Question: What jurisdiction, city, or county is the document associated with?
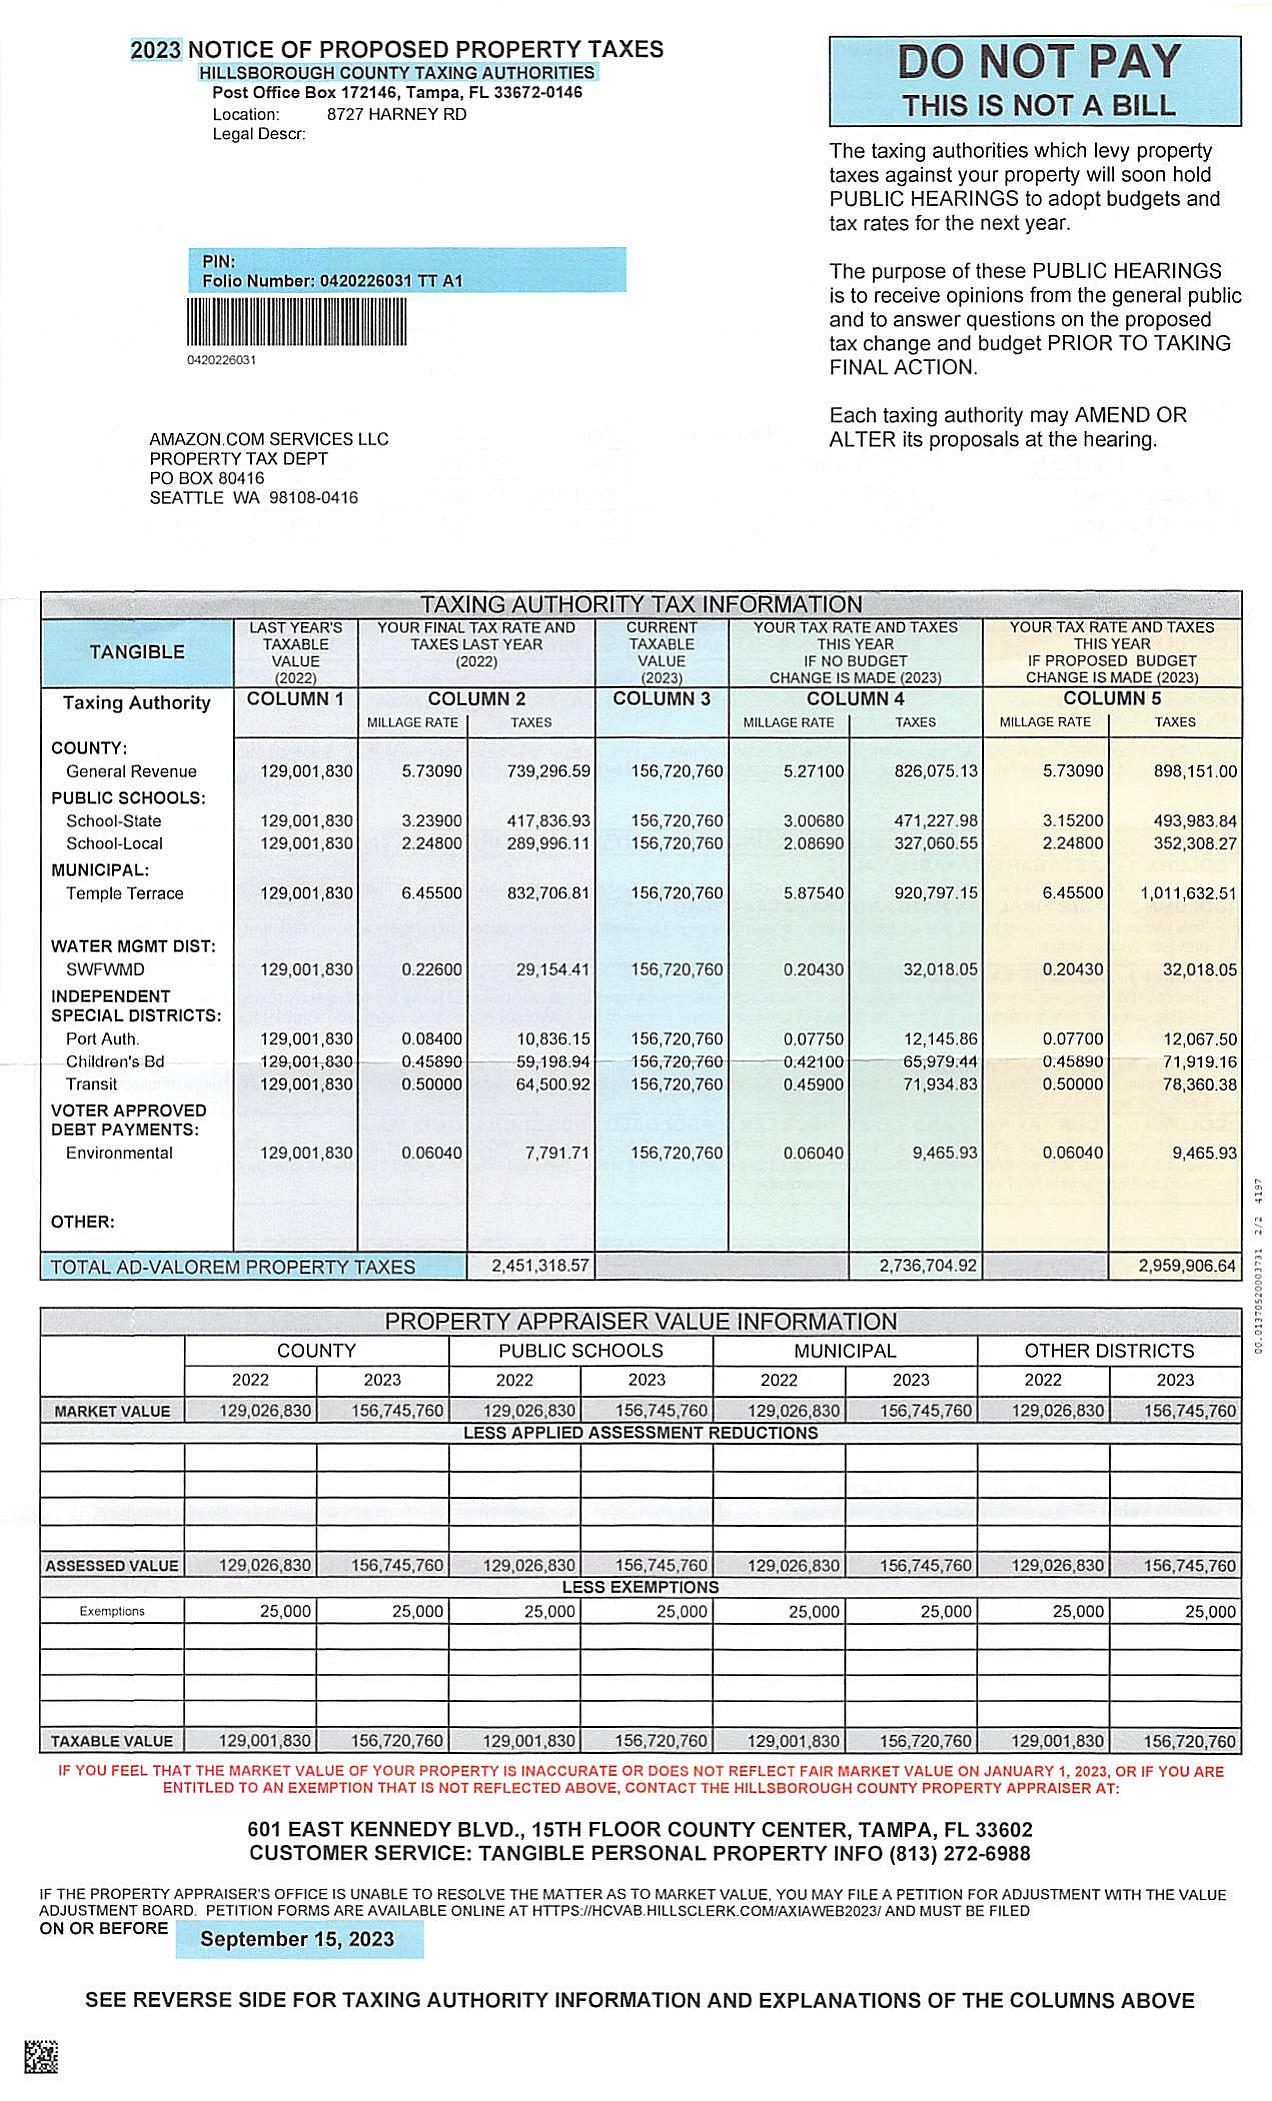
Answer: "Hillsborough County"